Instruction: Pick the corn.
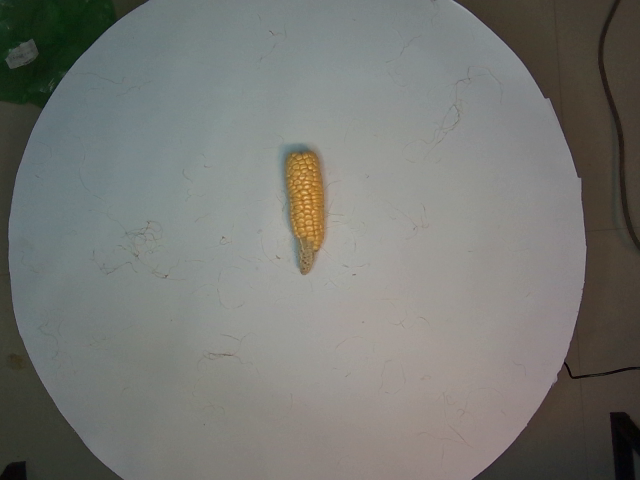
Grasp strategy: vertical